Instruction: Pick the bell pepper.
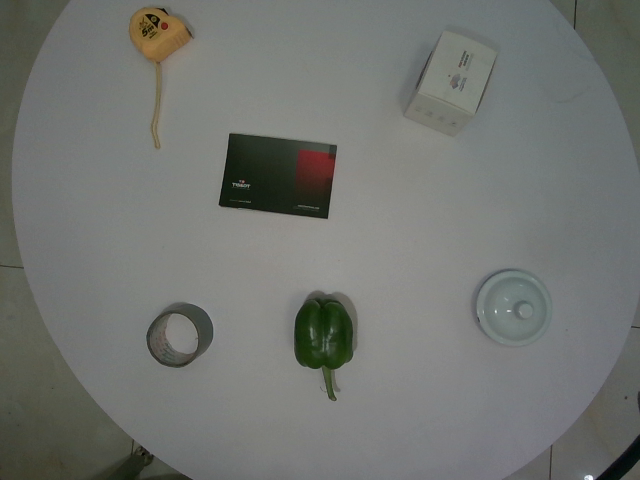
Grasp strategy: vertical